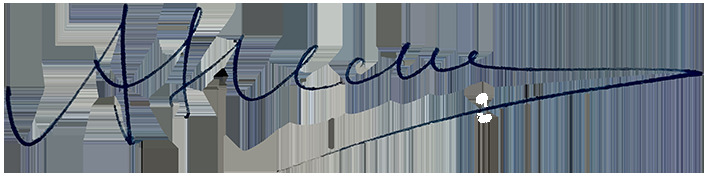
Signature of: alexander nesmeyanov